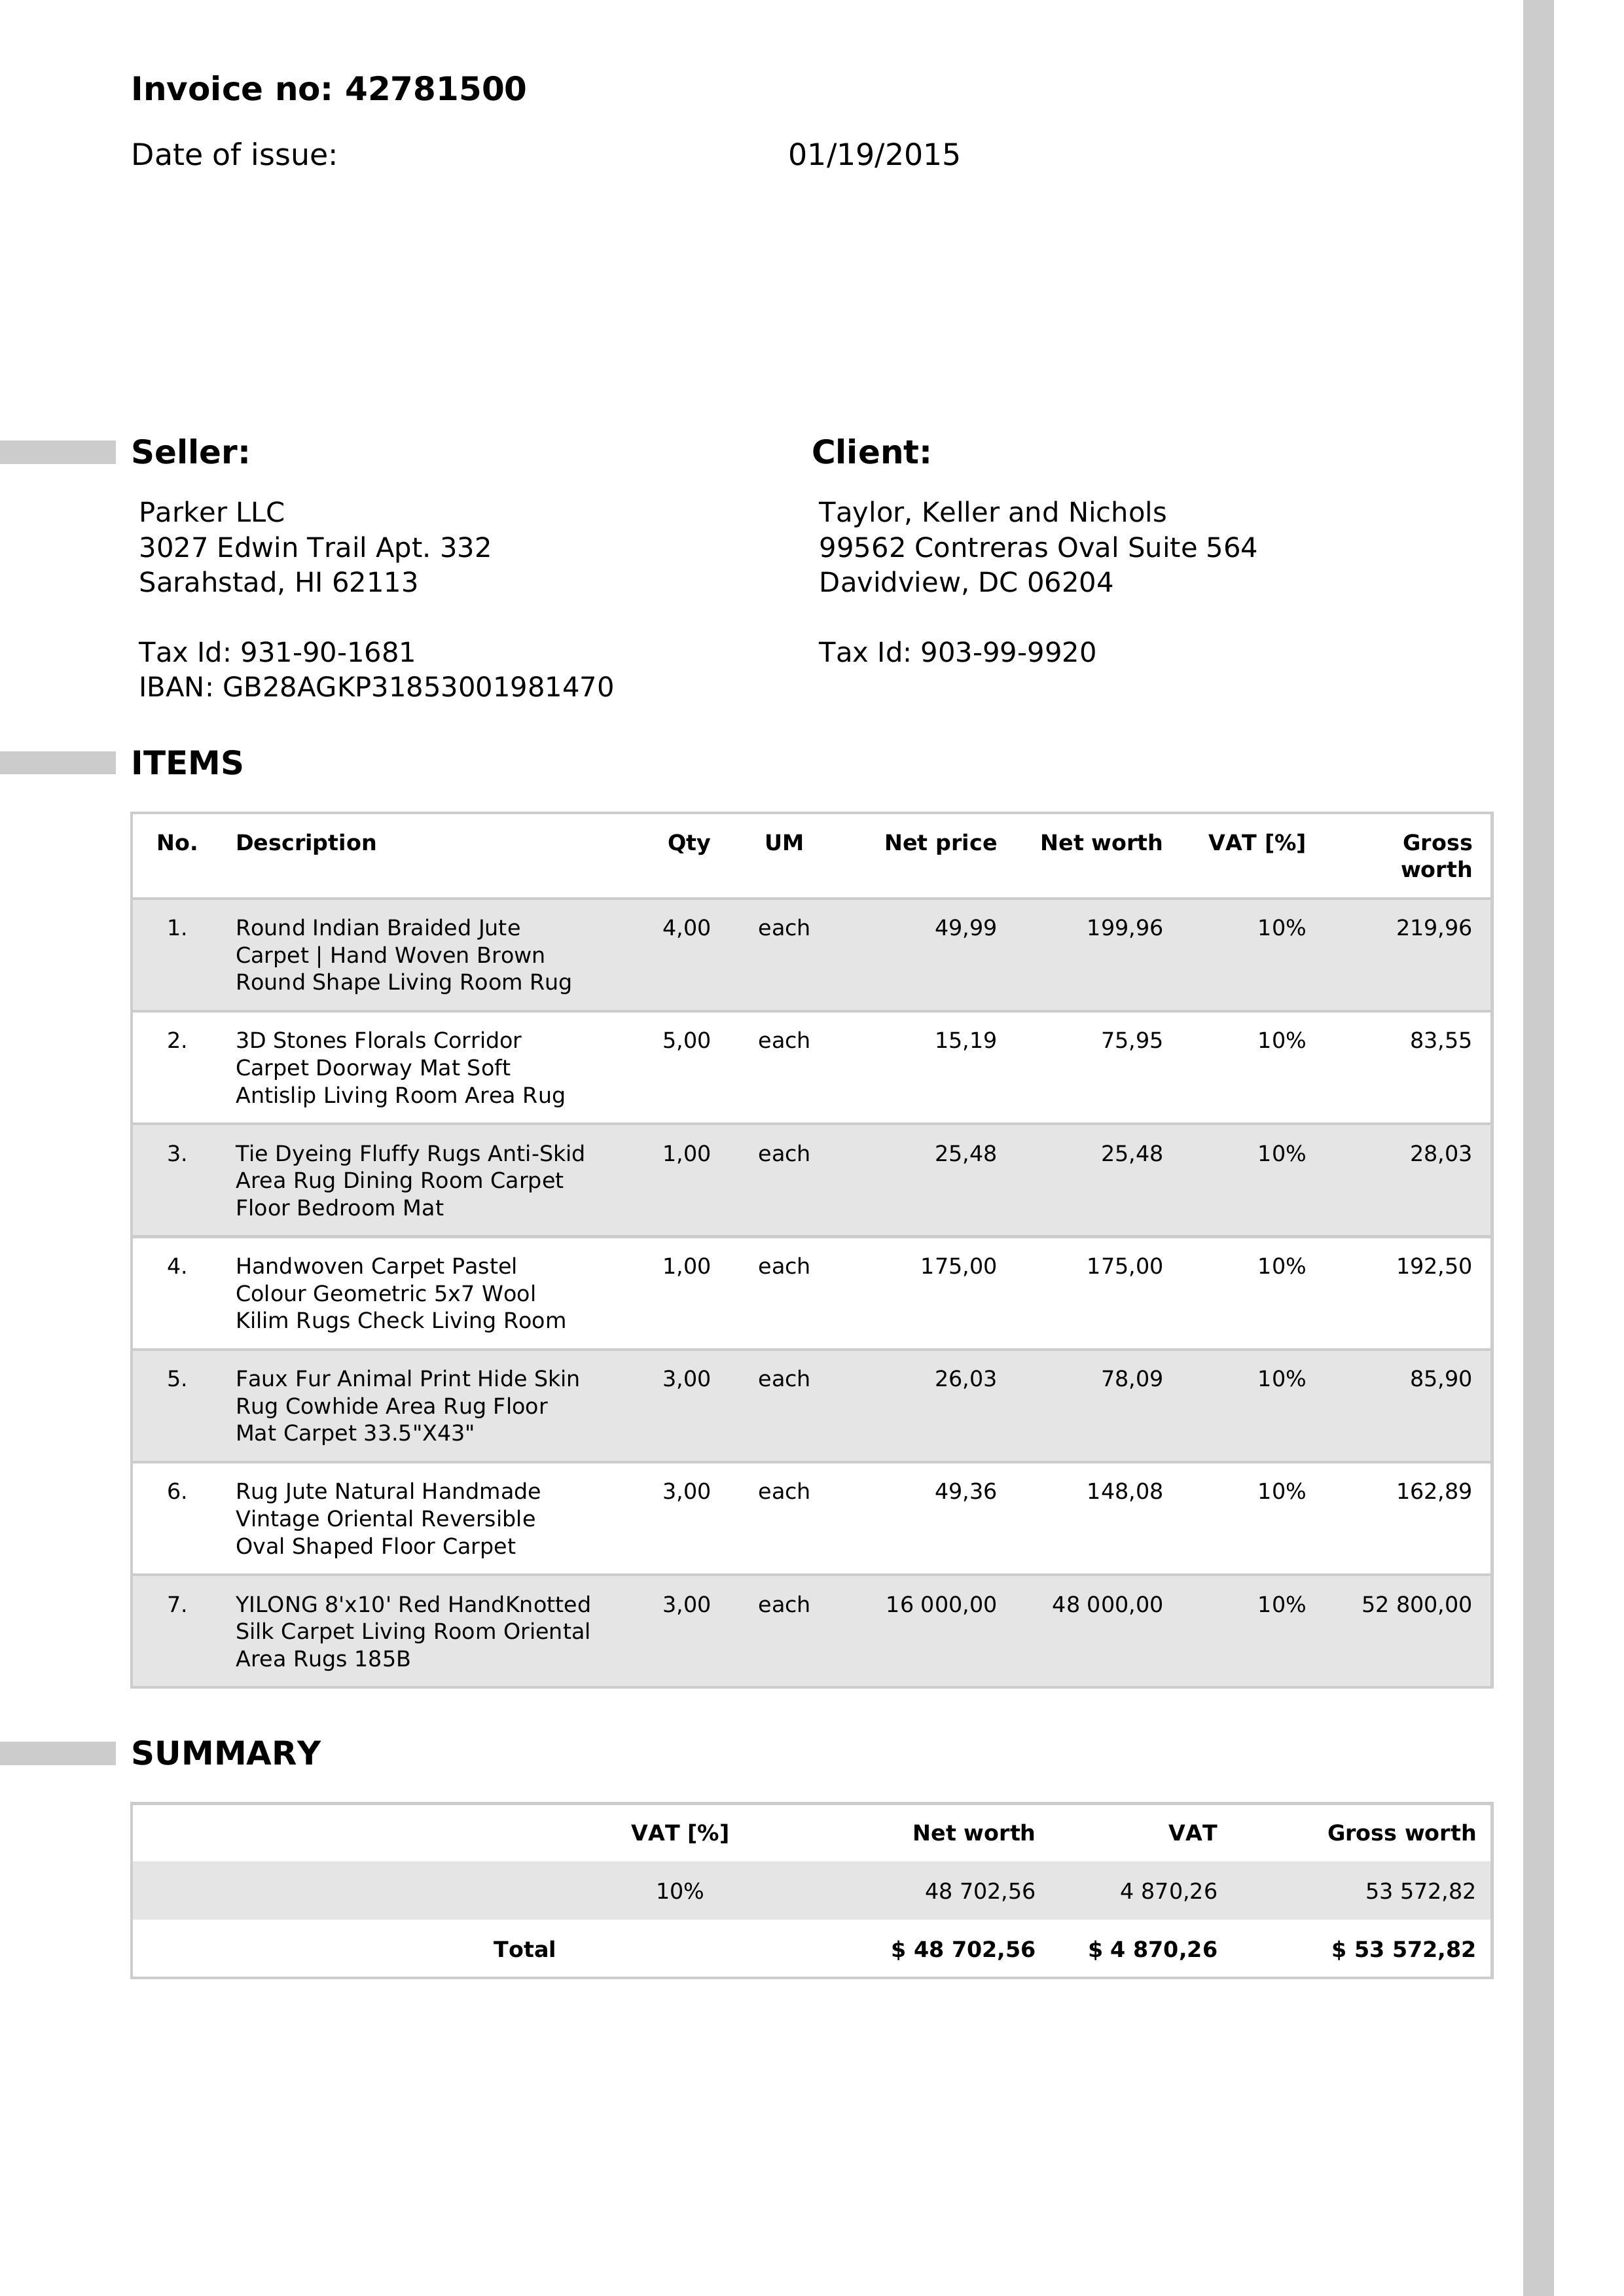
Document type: Invoice